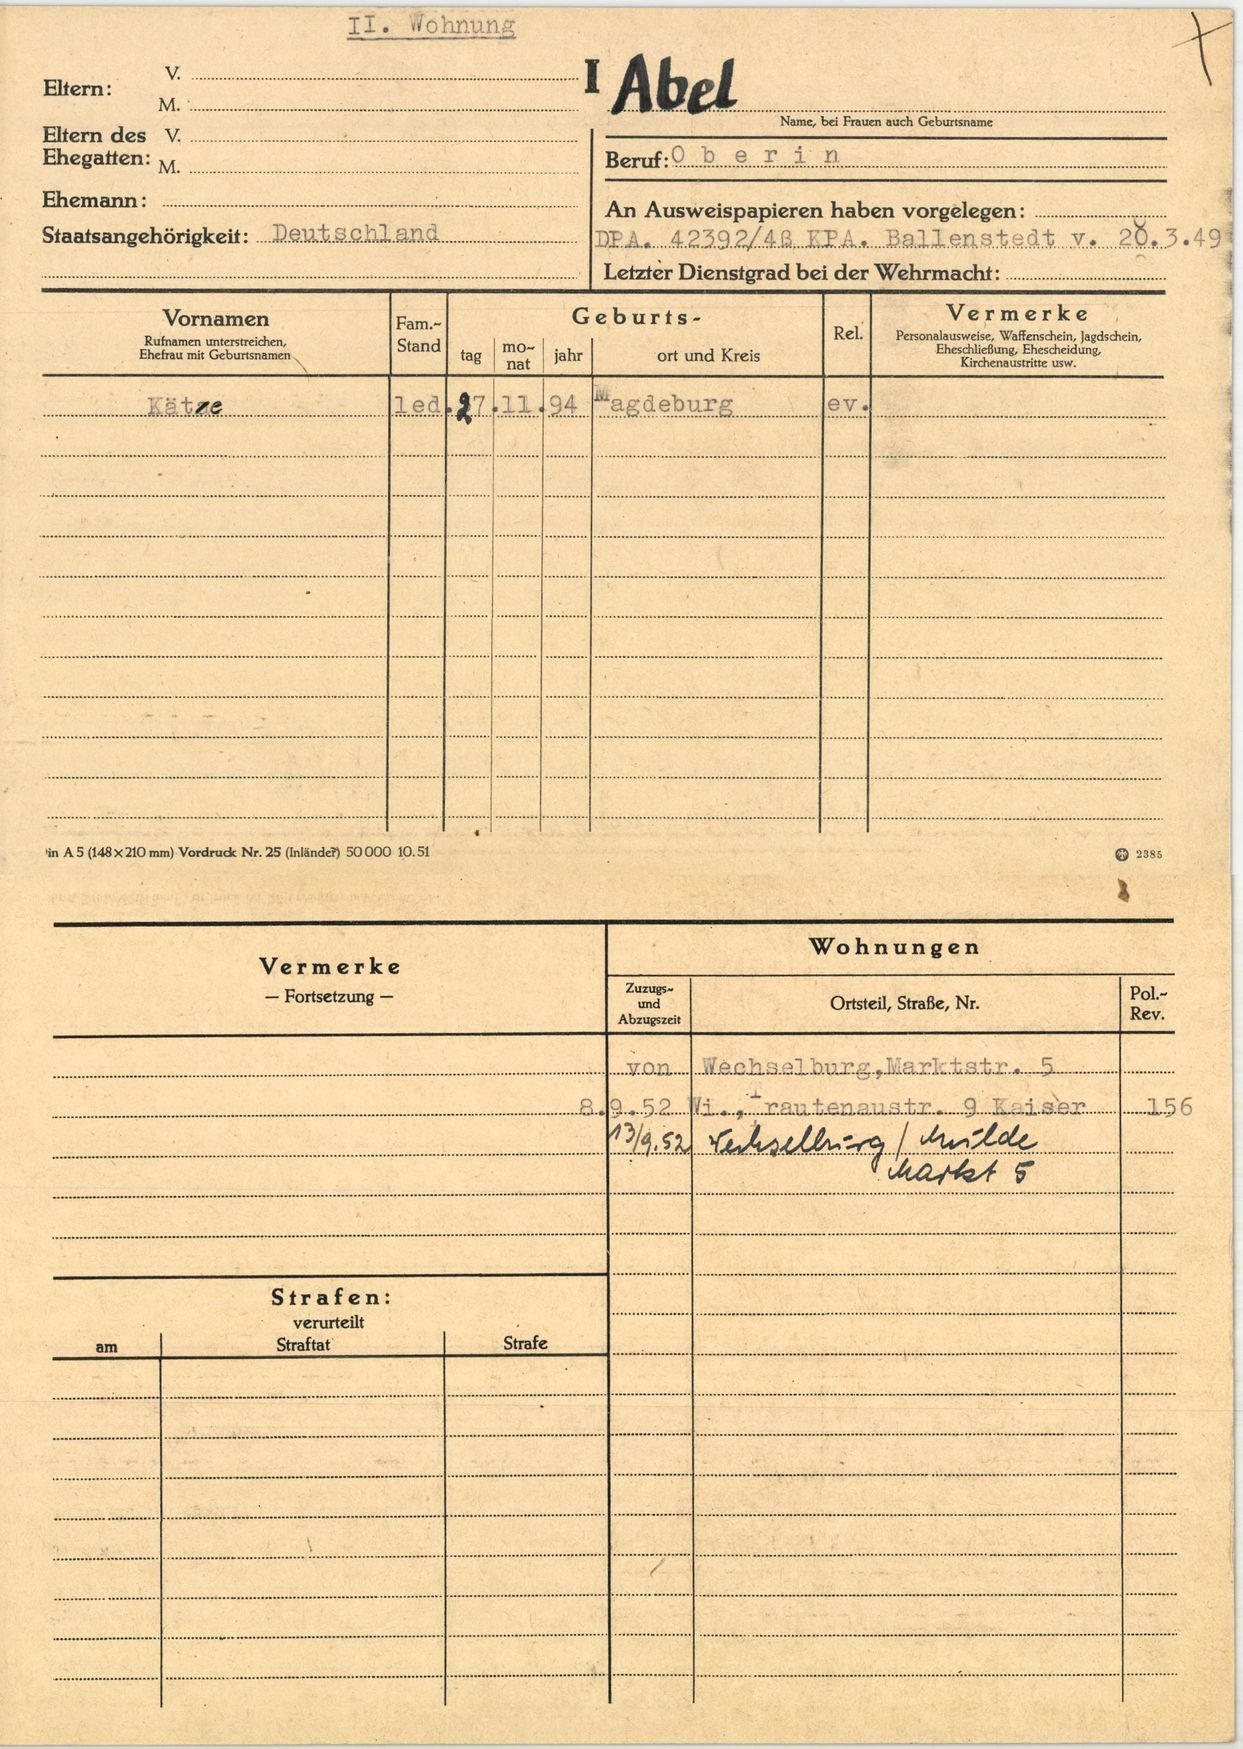
Abel